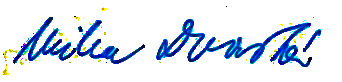
Signature of: milena dvorská